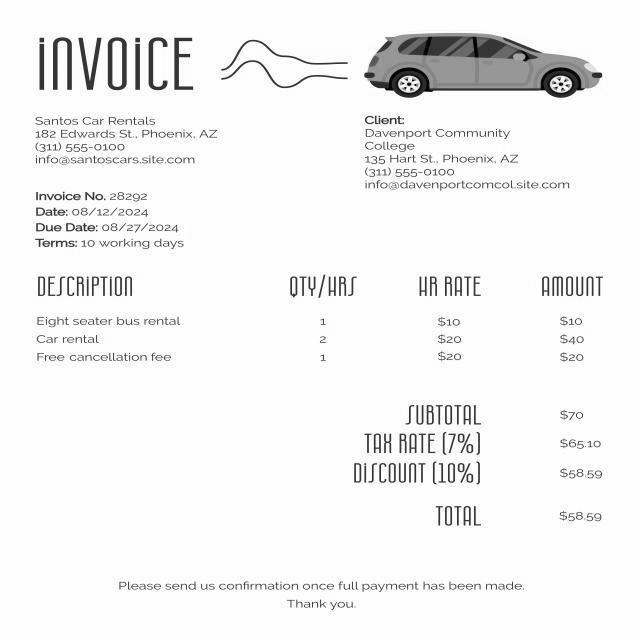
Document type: Invoice